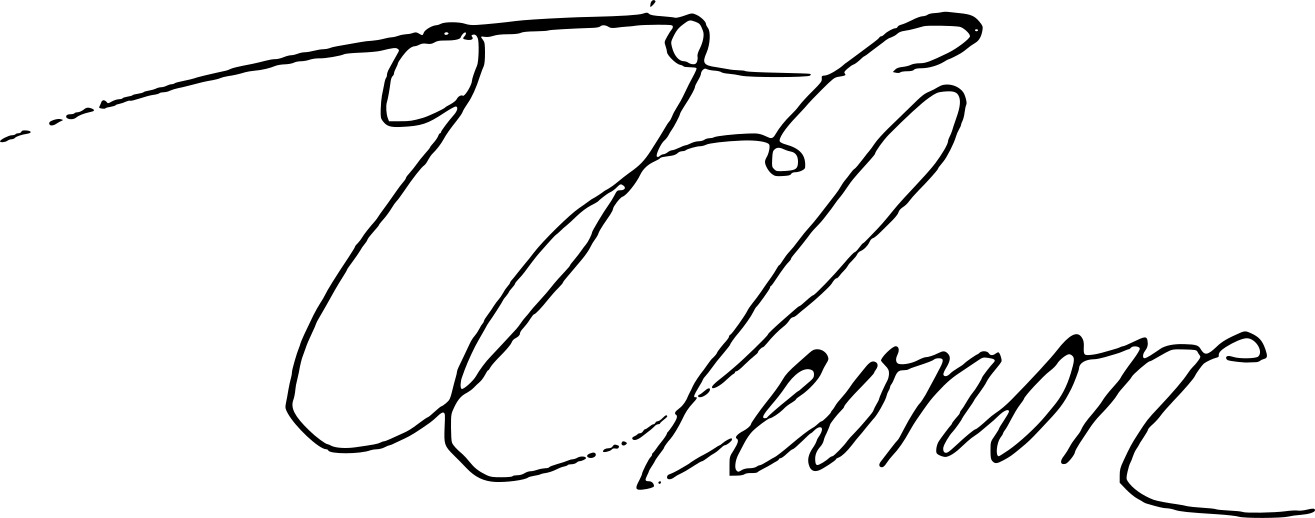
Signature of: ulrika eleonora of denmark